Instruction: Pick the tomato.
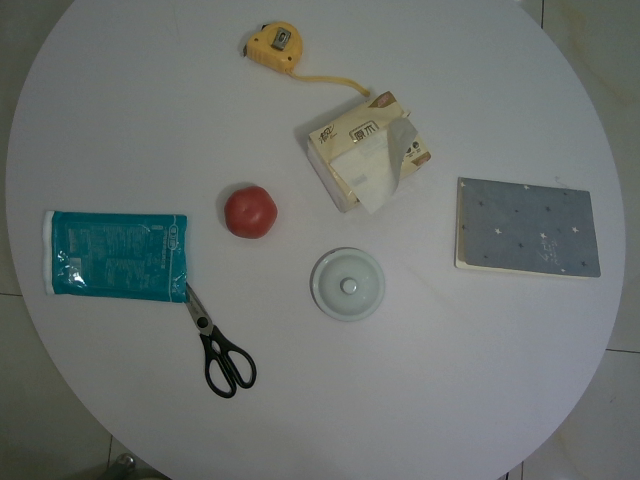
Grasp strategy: vertical